Question: What is the property identification or parcel number listed?
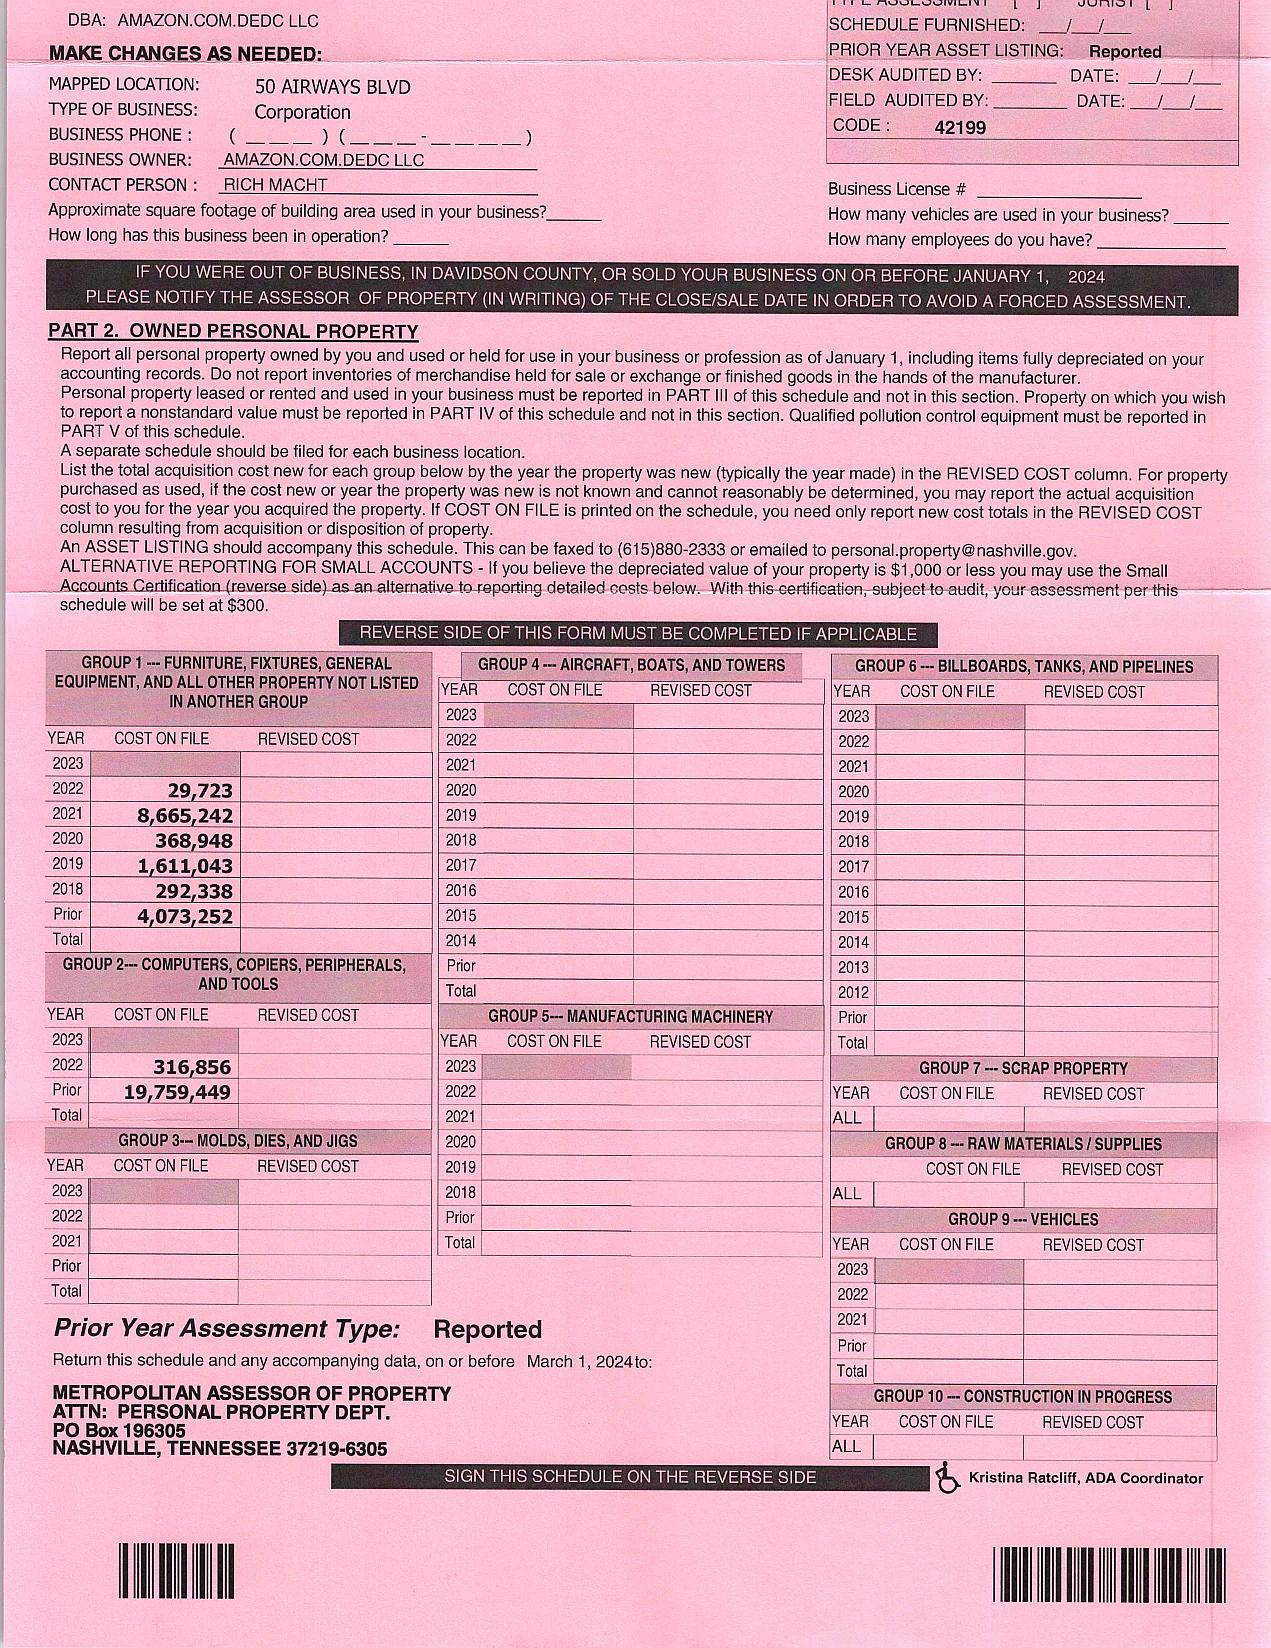
Answer: "42199"